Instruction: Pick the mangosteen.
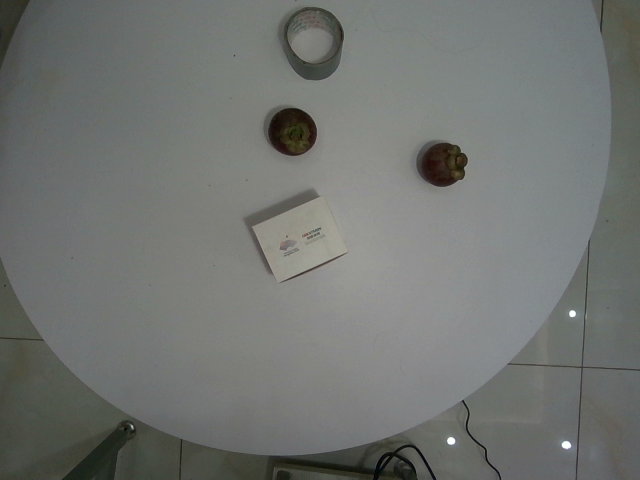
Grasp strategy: vertical